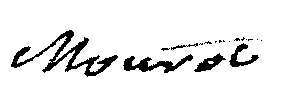
Signature of: jean françois régis mourot